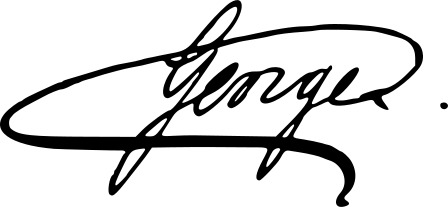
Signature of: prince george duke of cambridge